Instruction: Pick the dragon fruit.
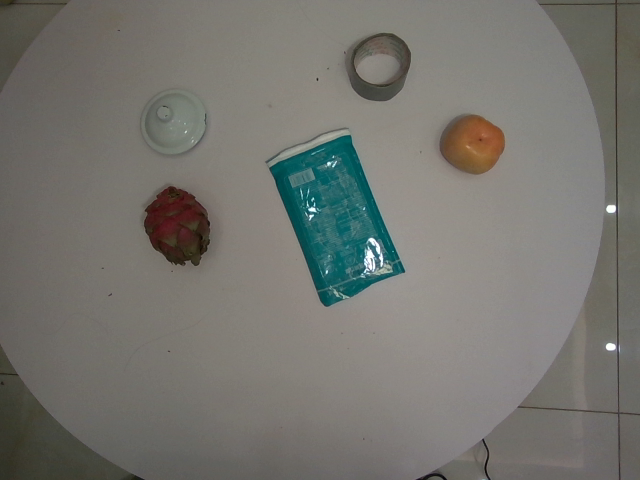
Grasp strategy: vertical